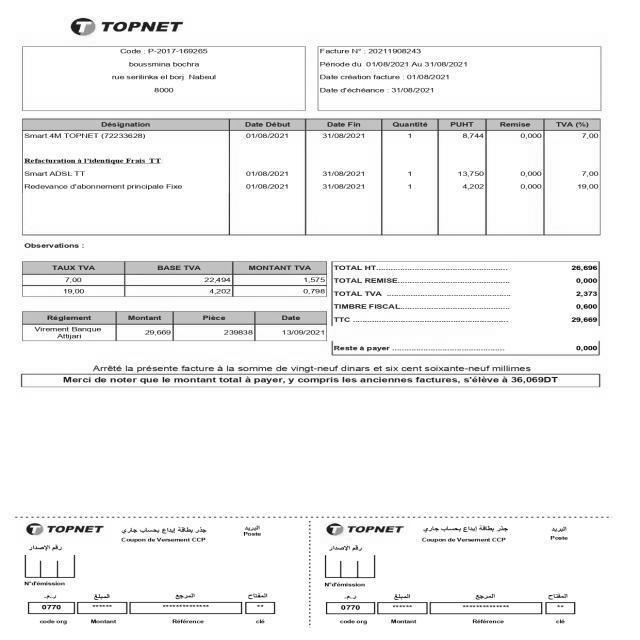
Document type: Invoice